Question: What is the name of the tenant mentioned in the document?
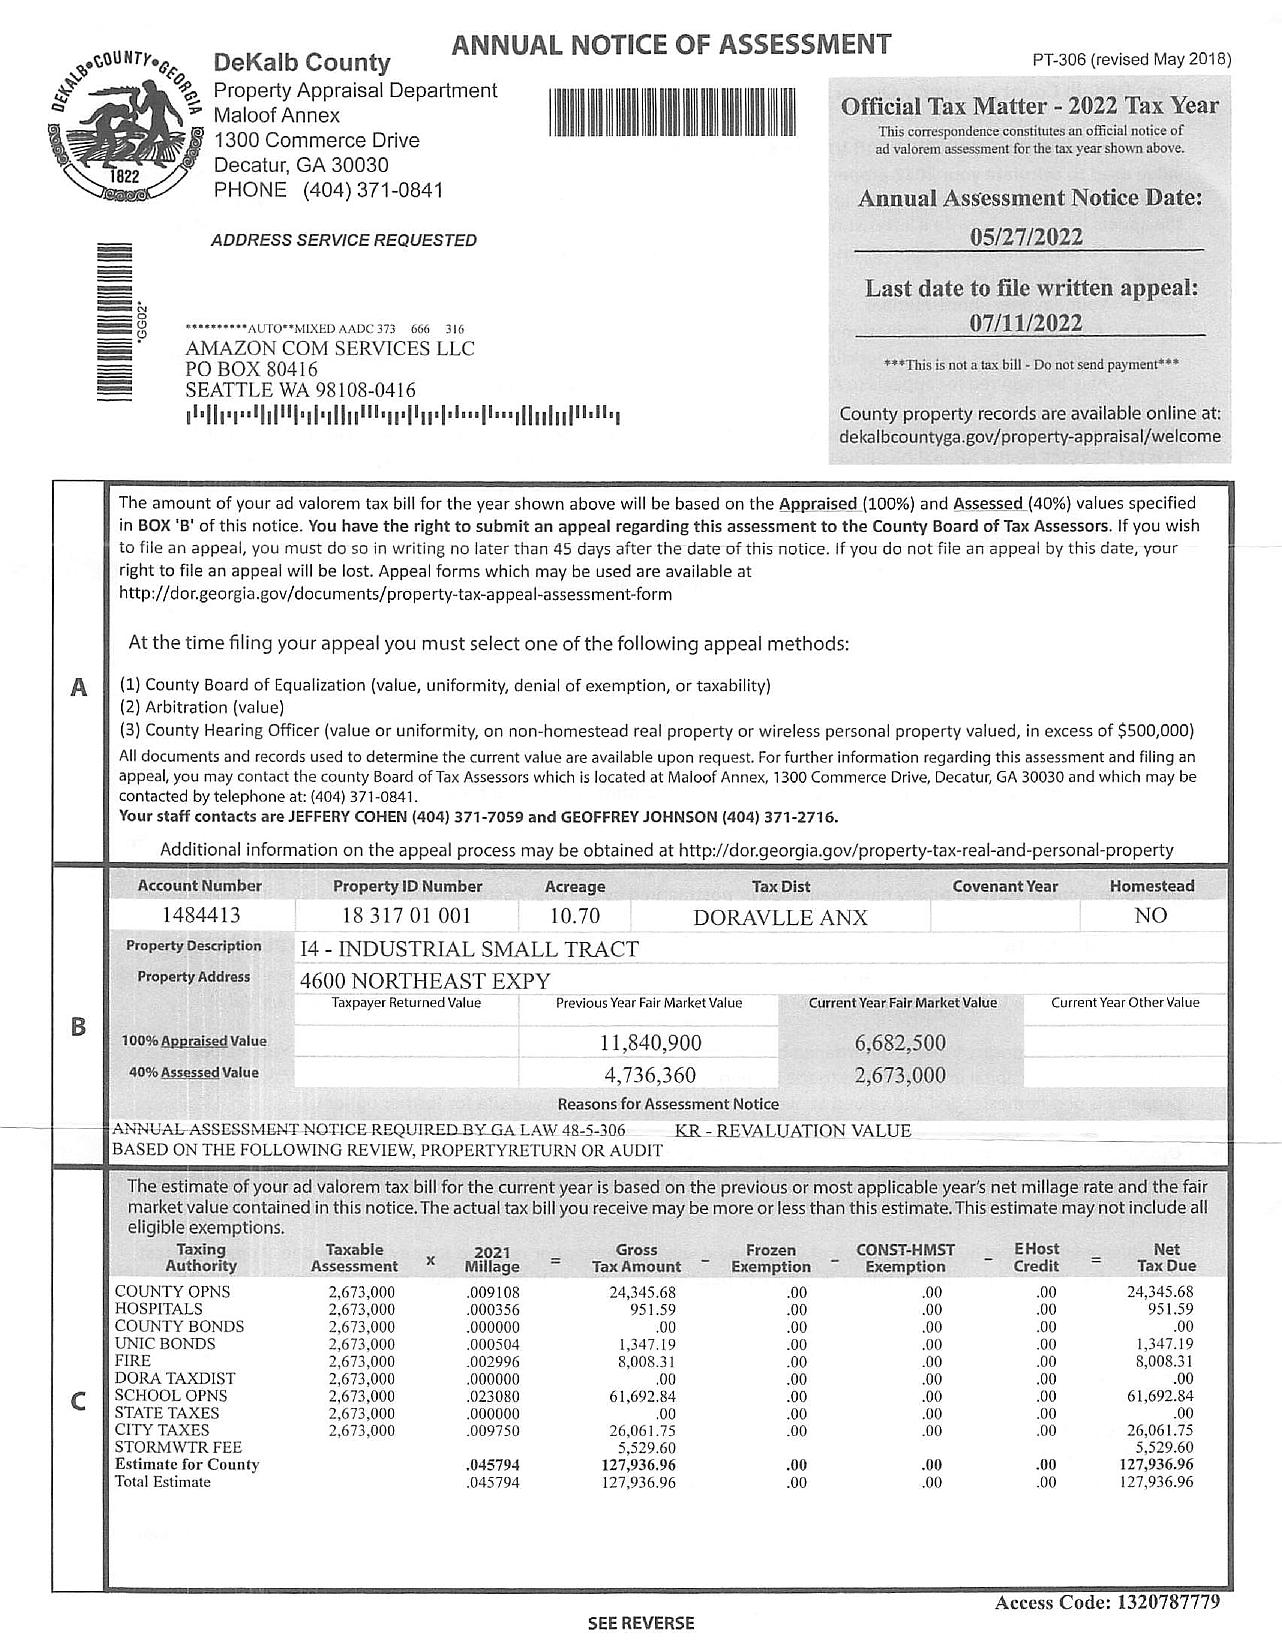
Answer: "AMAZON COM SERVICES LLC"